Question: What is the property identification or parcel number listed?
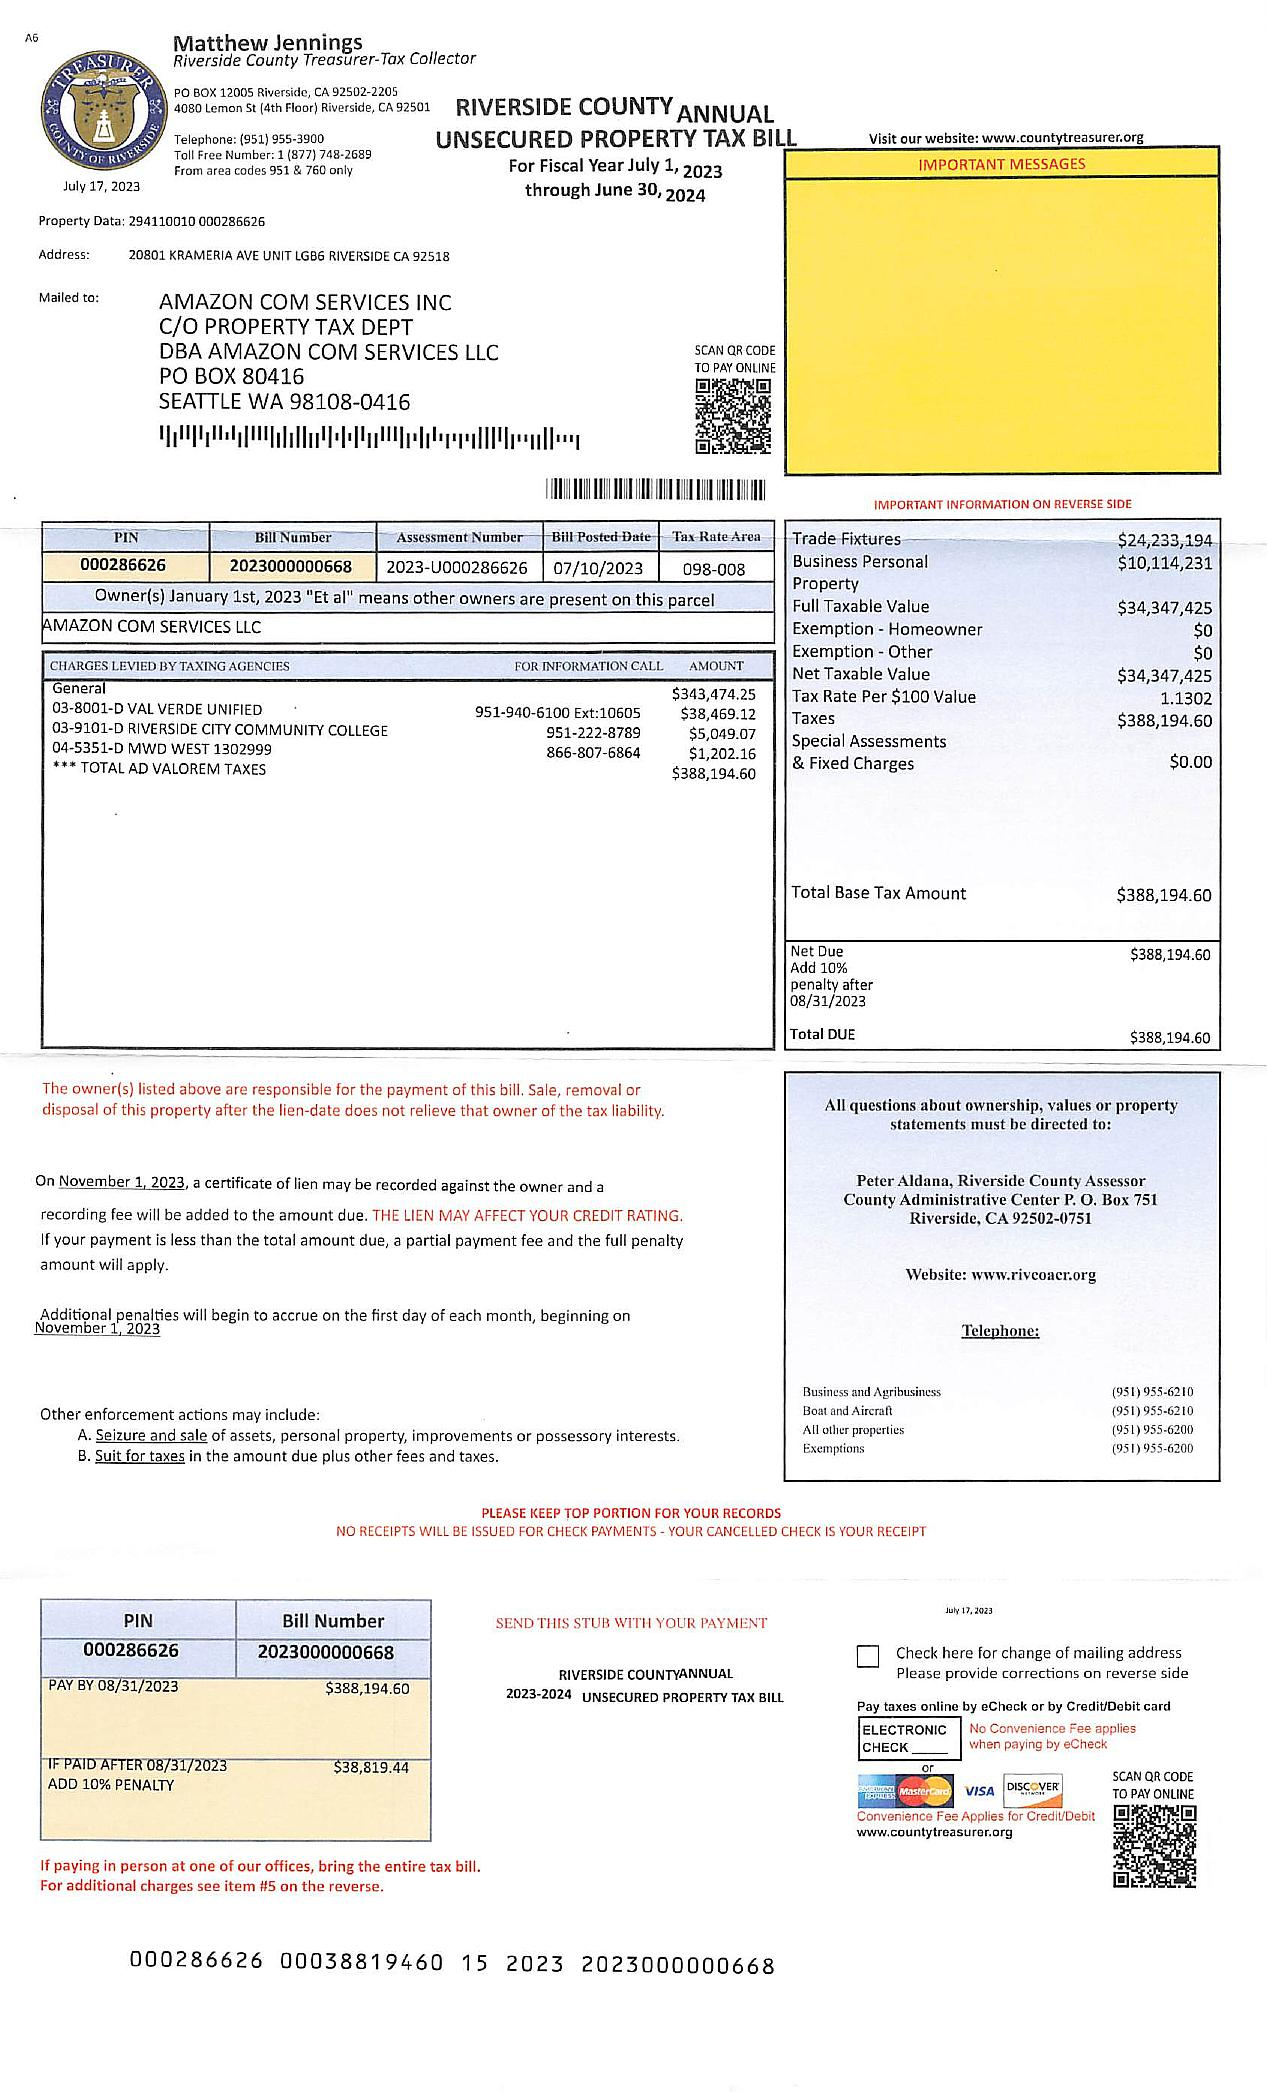
Answer: "294110010-0002866226"